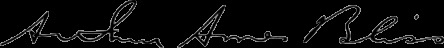
Signature of: arthur ames bliss